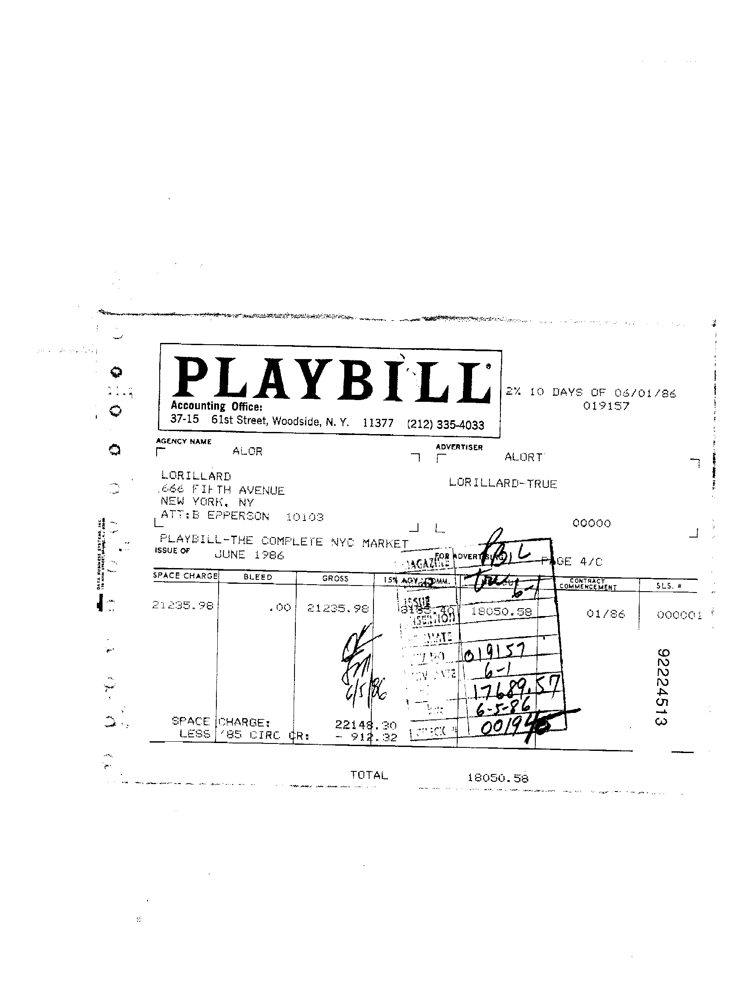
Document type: Invoice